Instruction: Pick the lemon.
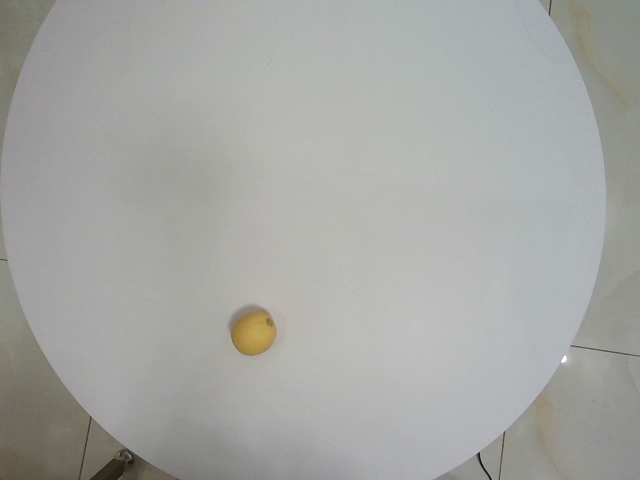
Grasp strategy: vertical